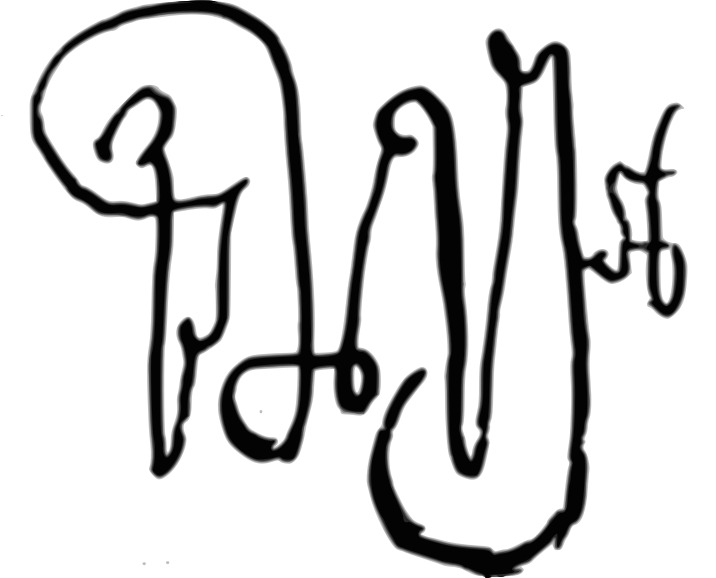
Signature of: vameq iii dadiani